Question: What is the suspected problem?
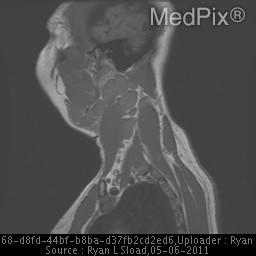
Answer: The findings suggest Significant bilateral neck adenopathy. Confluent left parotid and periparotid nodal mass with largest single node measuring 2.7cm x 1.9cm.  Numerous other left level II and III nodes with largest measuring 3.6cm x 2.1cm.  Mediastinal and bihilar adenopathy.. Sagittal view demonstrating enlarged superficial/deep cervical and submandibular lymph nodes.. The patient might have a history of 32 year old woman with a 2 year history of slowly growing lump on neck along and progressive shortness of breath.  No history of fevers, weight loss or recent illness.  Patient had recently undergone dental procedure around time the lump was first noted..